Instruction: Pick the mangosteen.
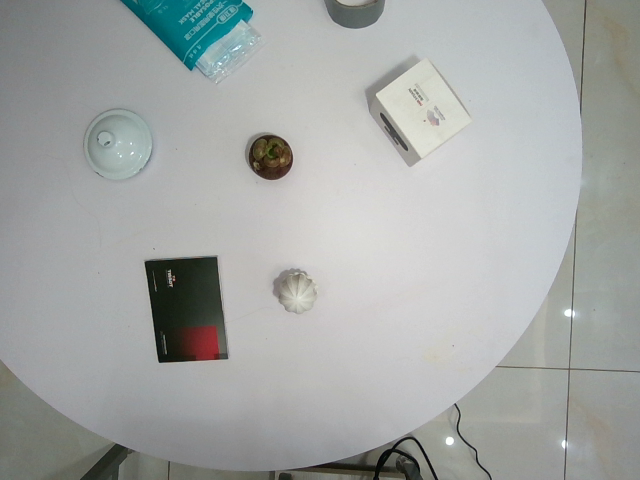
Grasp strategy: vertical